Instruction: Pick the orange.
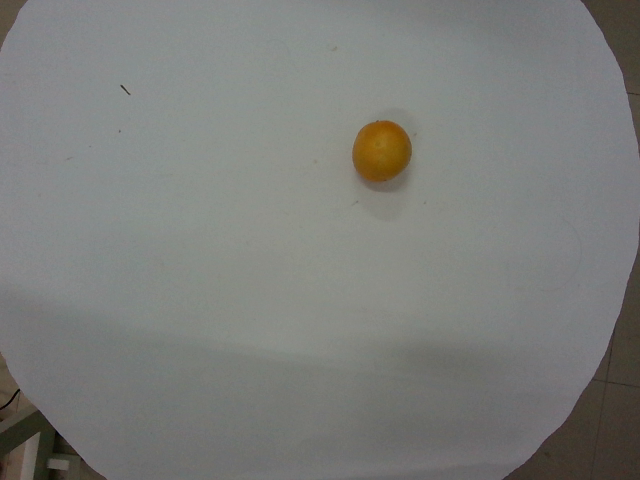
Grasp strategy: vertical